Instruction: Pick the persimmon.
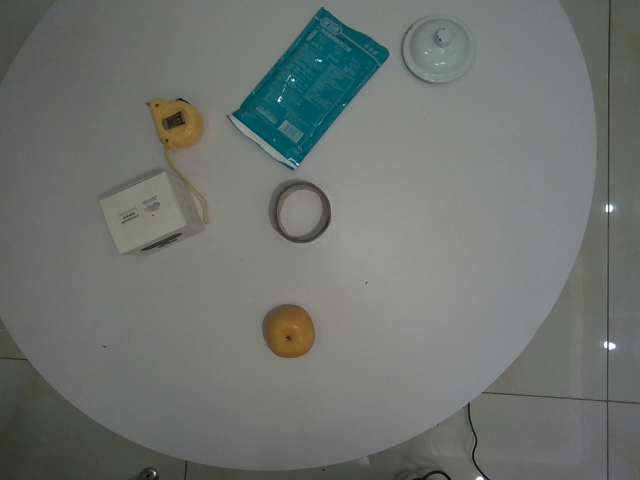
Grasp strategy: vertical